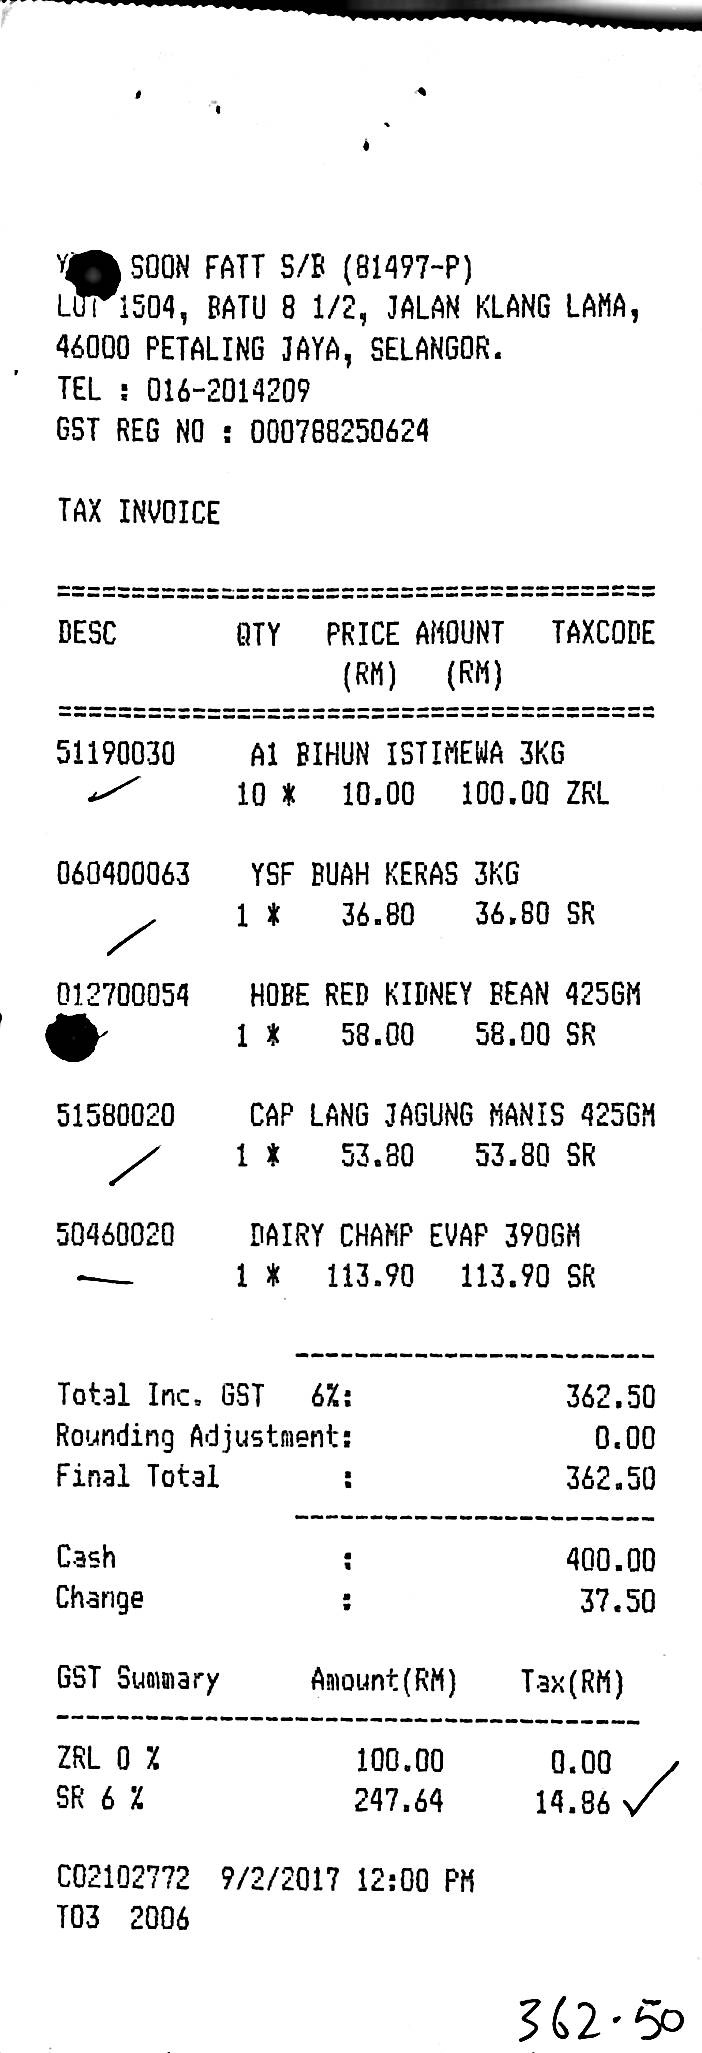
Y SOON FATT S/B (81497-P)
LOT 1504, BATU 8 1/2, JALAN KLANG LAMA,
46000 PETALING JAYA, SELANGOR.
TEL : 016-2014209
GST REG NO : 000788250624
TAX INVOICE
DESC
QTY
PRICE
AMOUNT
TAXCODE
(RM)
(RM)
51190030
A1 BIHUN ISTIMEWA 3KG
10 *
10.00
100.00 ZRL
060400063
YSF BUAH KERAS 3KG
1 *
36.80
36.80 SR
012700054
HOBE RED KIDNEY BEAN 425GM
1 *
58.00
58.00 SR
51580020
CAP LANG JAGUNG MANIS 425GM
1 *
53.80
53.80 SR
50460020
DAIRY CHAMP EVAP 390GM
1 *
113.90
113.90 SR
TOTAL INC. GST
6%:
362.50
ROUNDING ADJUSTMENT:
0.00
FINAL TOTAL
:
362.50
CASH
:
400.00
CHANGE
:
37.50
GST SUMMARY
AMOUNT(RM)
TAX(RM)
ZRL 0 %
100.00
0.00
SR 6 %
247.64
14.86
C02102772
9/2/2017 12:00 PM
T03
2006